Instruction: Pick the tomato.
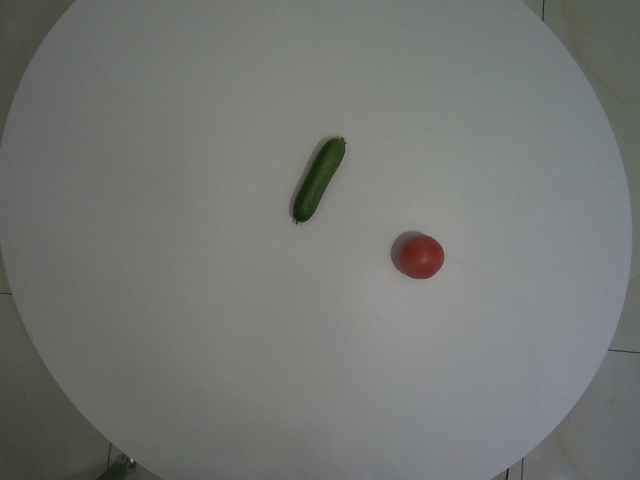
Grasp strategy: vertical